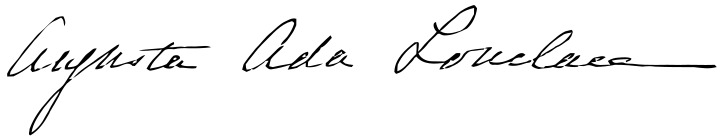
Signature of: ada lovelace